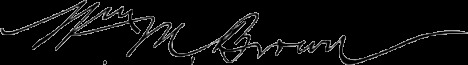
Signature of: william m brown